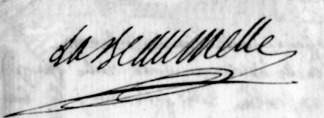
Signature of: laurent angliviel de la beaumelle